Question: What appears to be the issue?
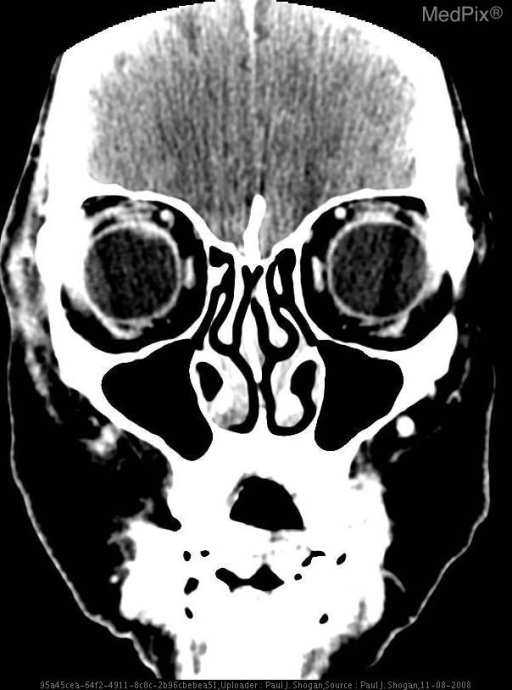
Answer: The findings suggest Contrast enhanced axial and coronal CT images reveal abnormal infiltration and thickening of the right preseptal soft tissues, extending into the right medial canthus. No postseptal extension is noted.  No peripheral enhancing fluid collections are seen.   Additionally, images demonstrate an enhancing lentiform mass along the superoposterior aspect of the right globe.. There is a lenticular thickening of the right globe, extending from the 12 o'clock to one o'clock positions.. The patient might have a history of 58 yo woman with orbital cellulitis preceded by open lesion inferior to right eye..